Question: What is the name of the tenant mentioned in the document?
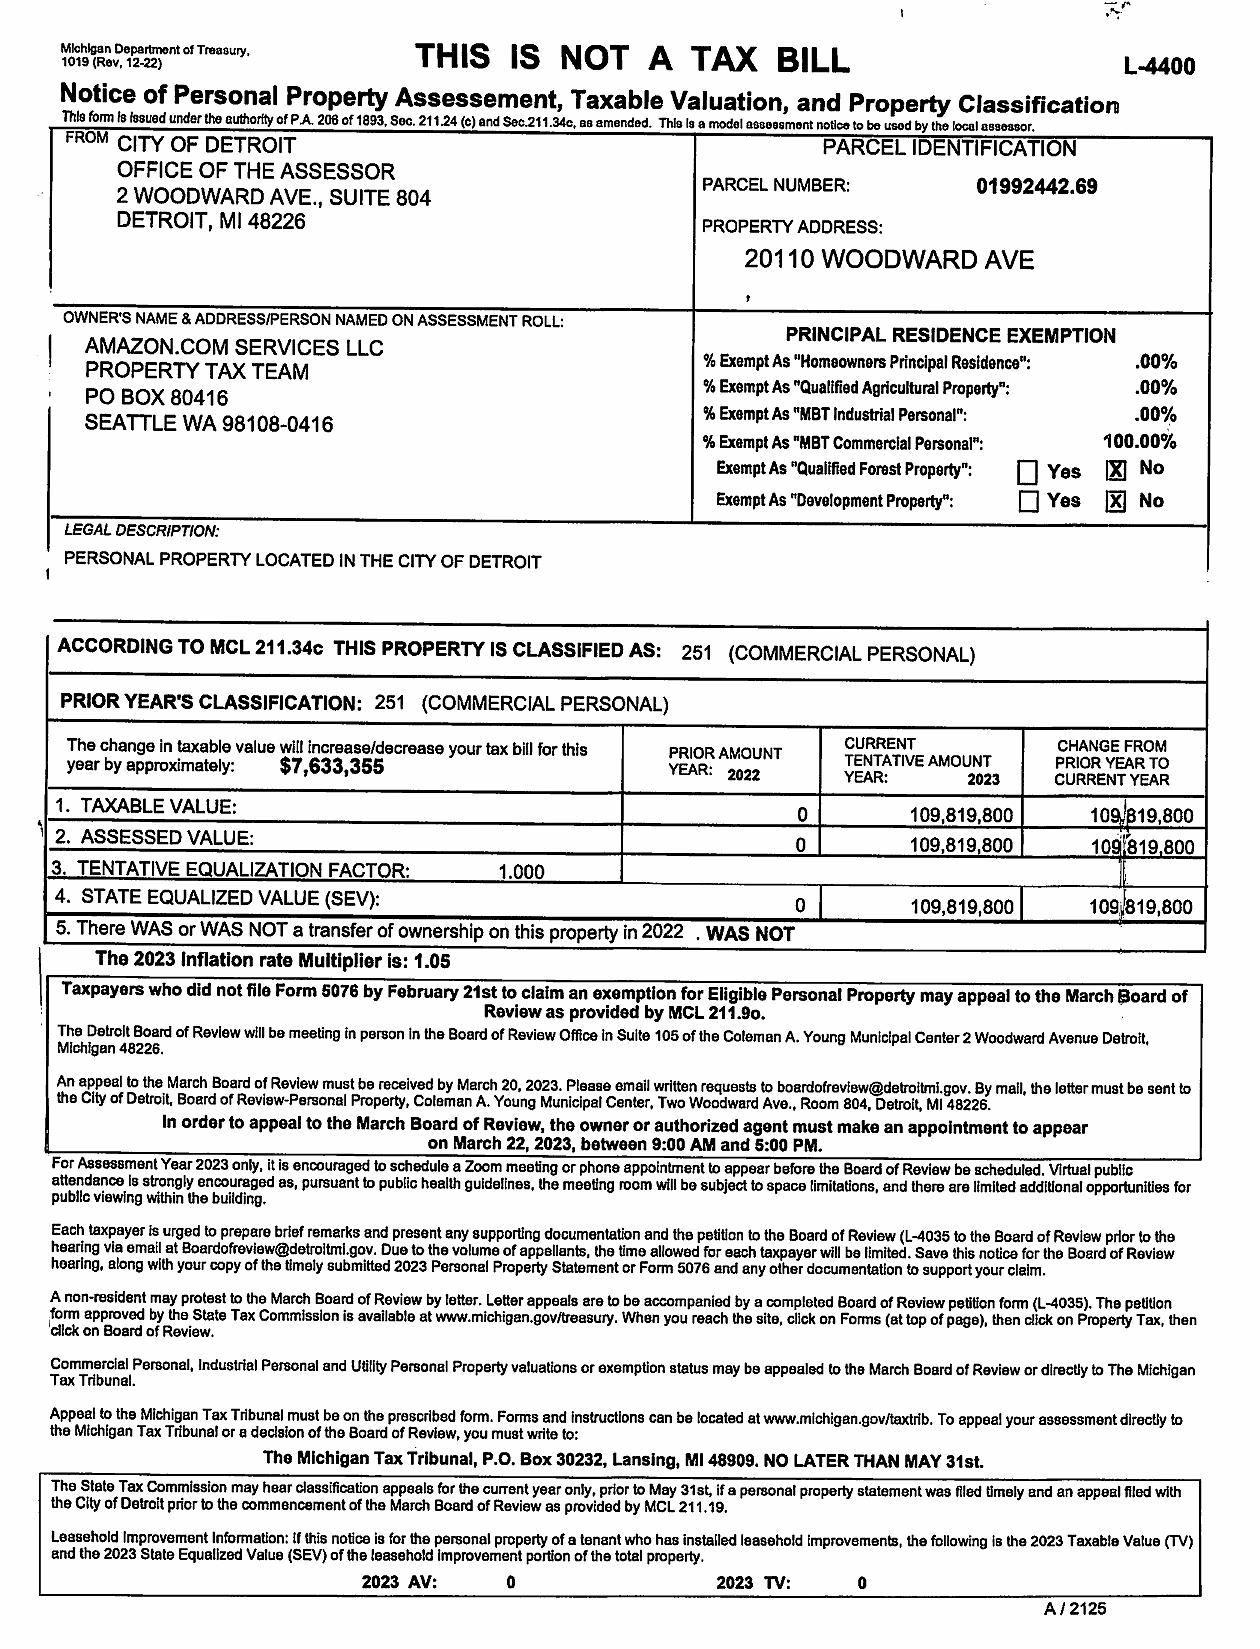
Answer: "AMAZON.COM SERVICES LLC"